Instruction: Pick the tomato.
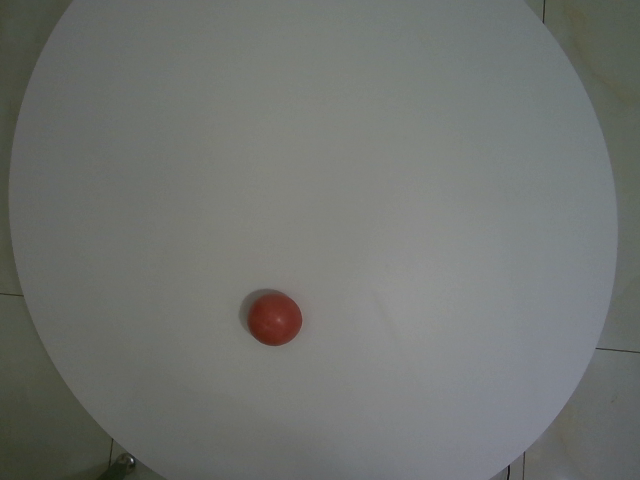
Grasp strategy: vertical